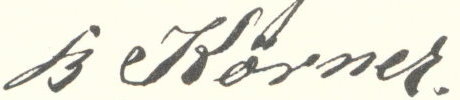
Signature of: bruno körner